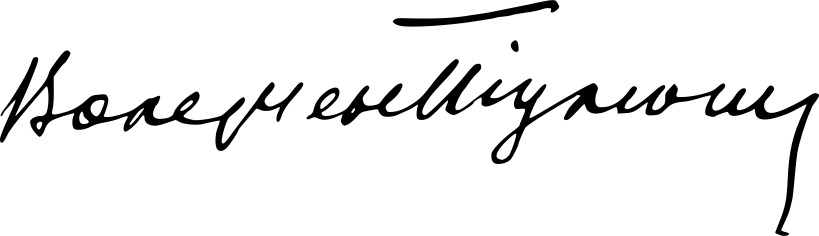
Signature of: valerian pidmohylny